Question: What could the diagnosis suggest?
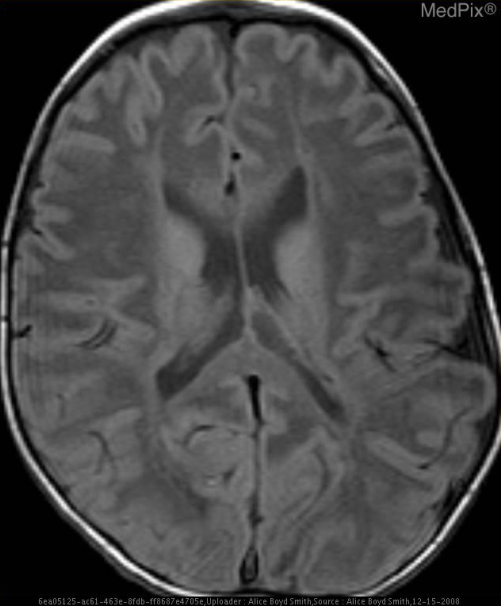
Answer: The possible diagnosis includes Alexander disease
Canavan disease
Metachromatic leukodystrophy.